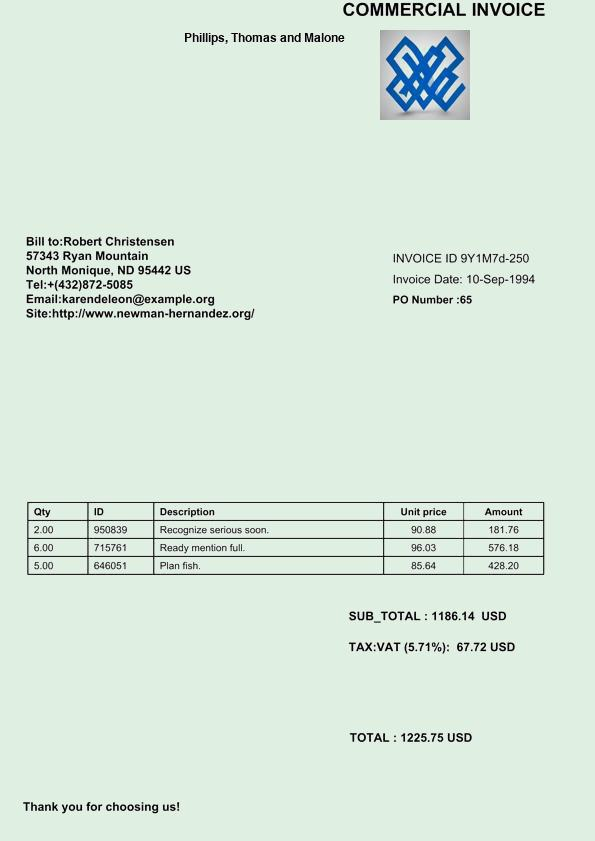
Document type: Invoice